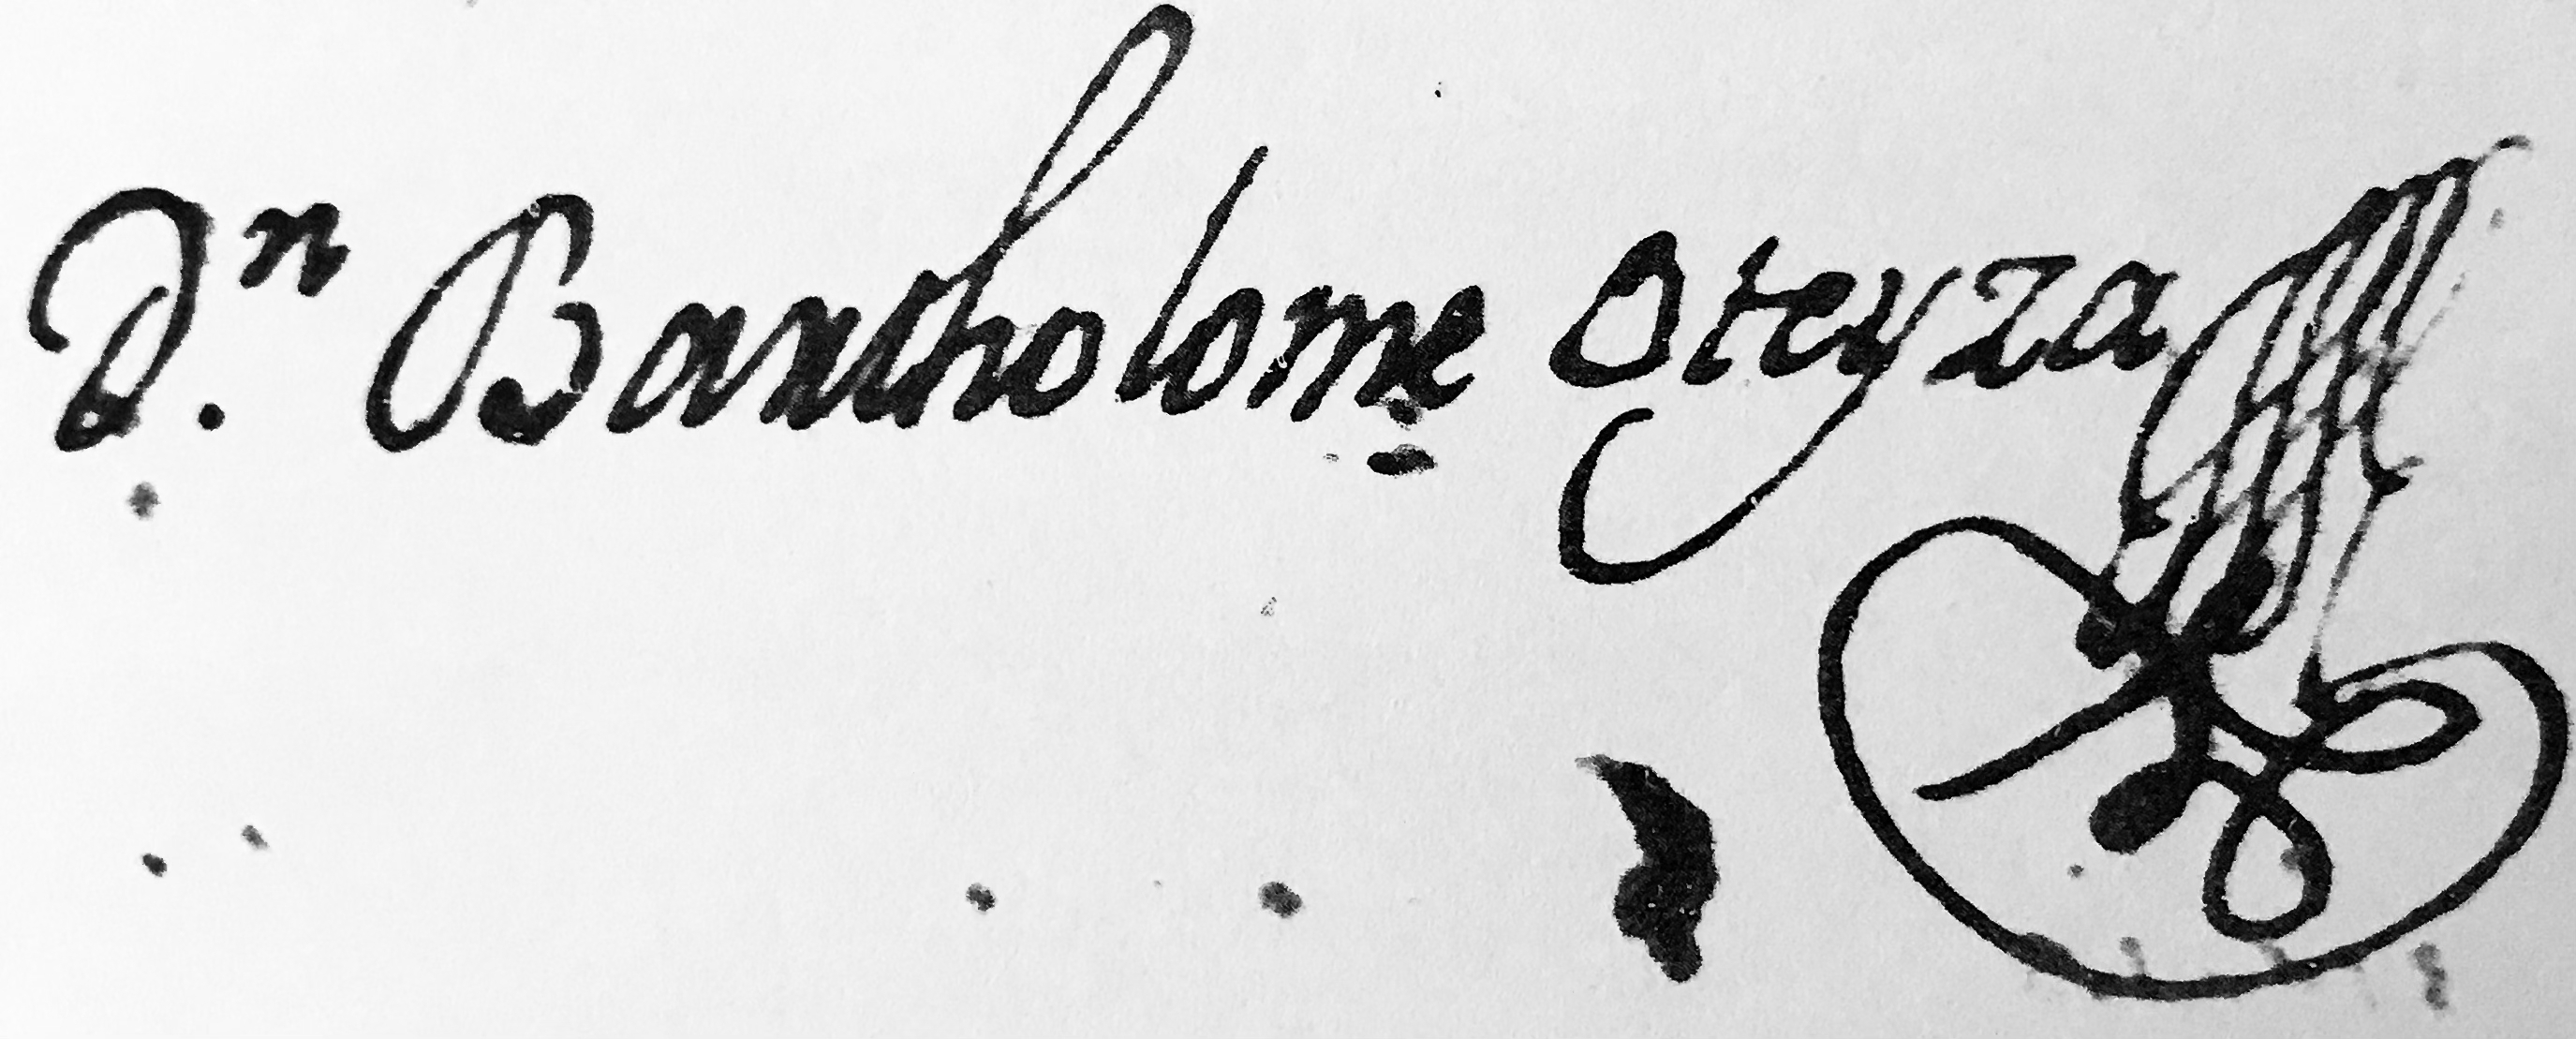
Signature of: bartolomé de oteiza